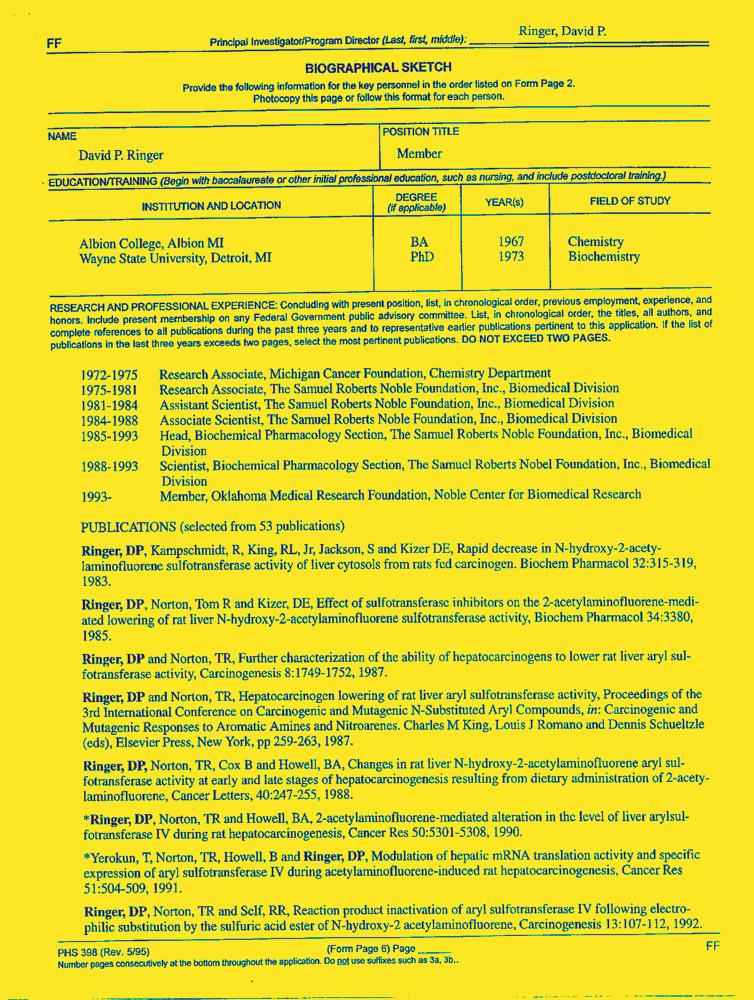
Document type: Resume-Doc